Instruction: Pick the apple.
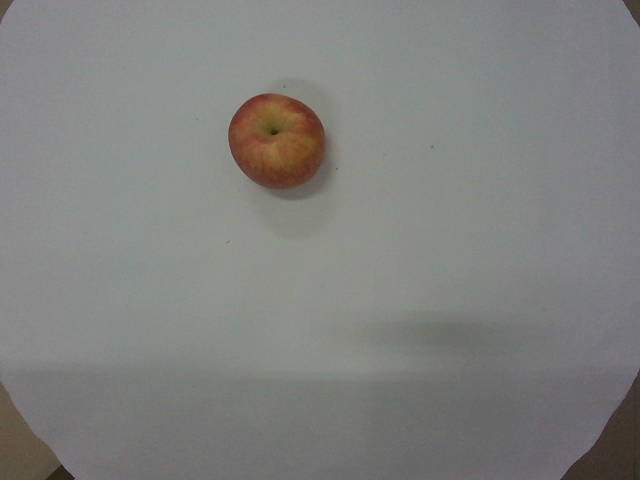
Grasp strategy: vertical